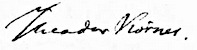
Signature of: theodor körner